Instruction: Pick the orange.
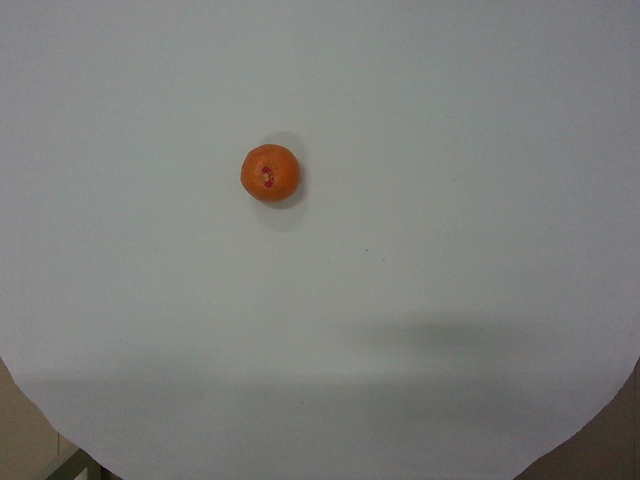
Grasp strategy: vertical